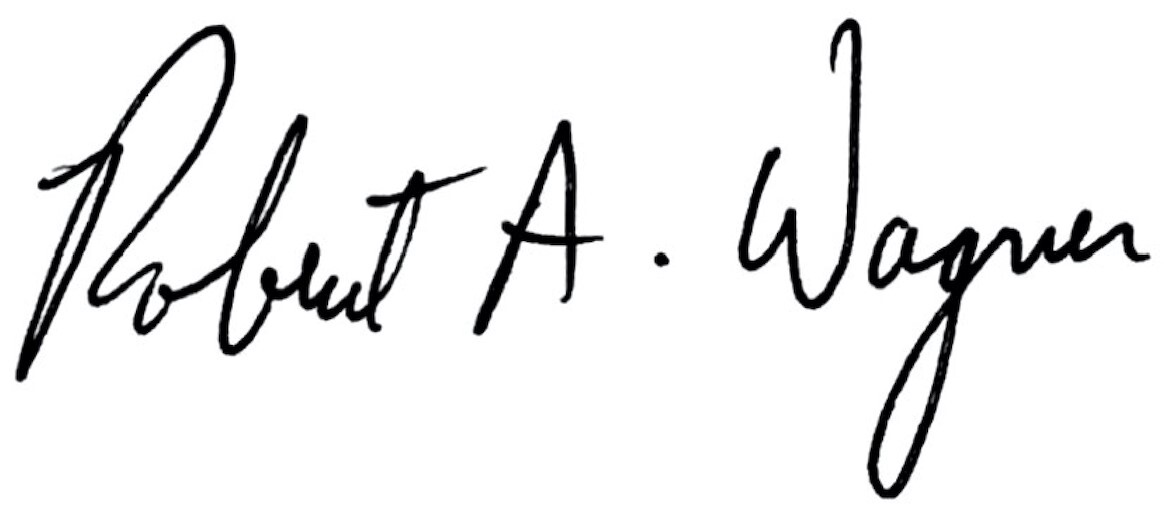
Signature of: rob wagner